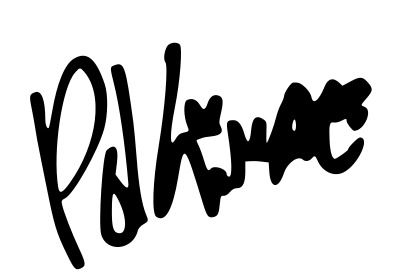
Signature of: pokimane